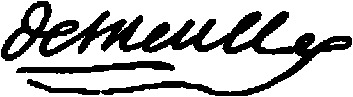
Signature of: jacques de meulles